Question: What is the date of the hearing as scheduled in the document?
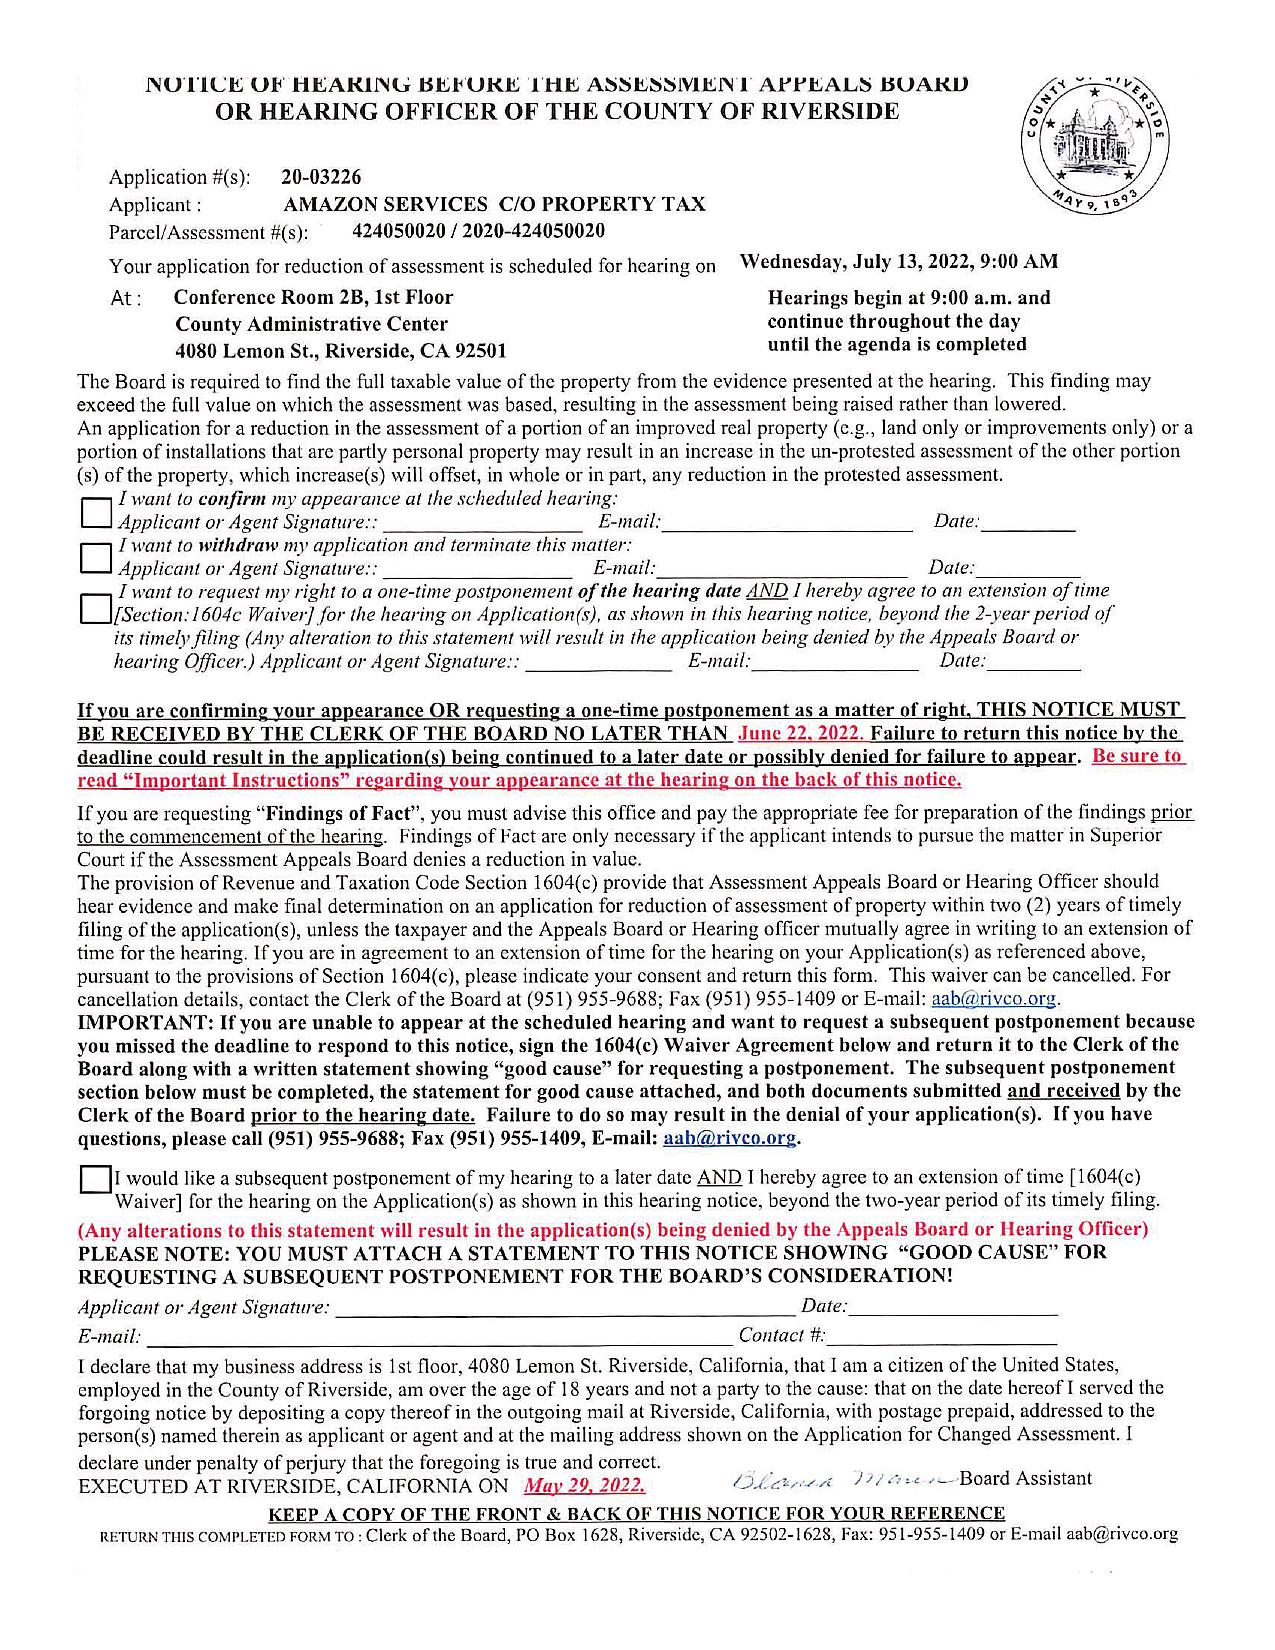
Answer: "Wednesday, July 13, 2022, 9:00 AM"